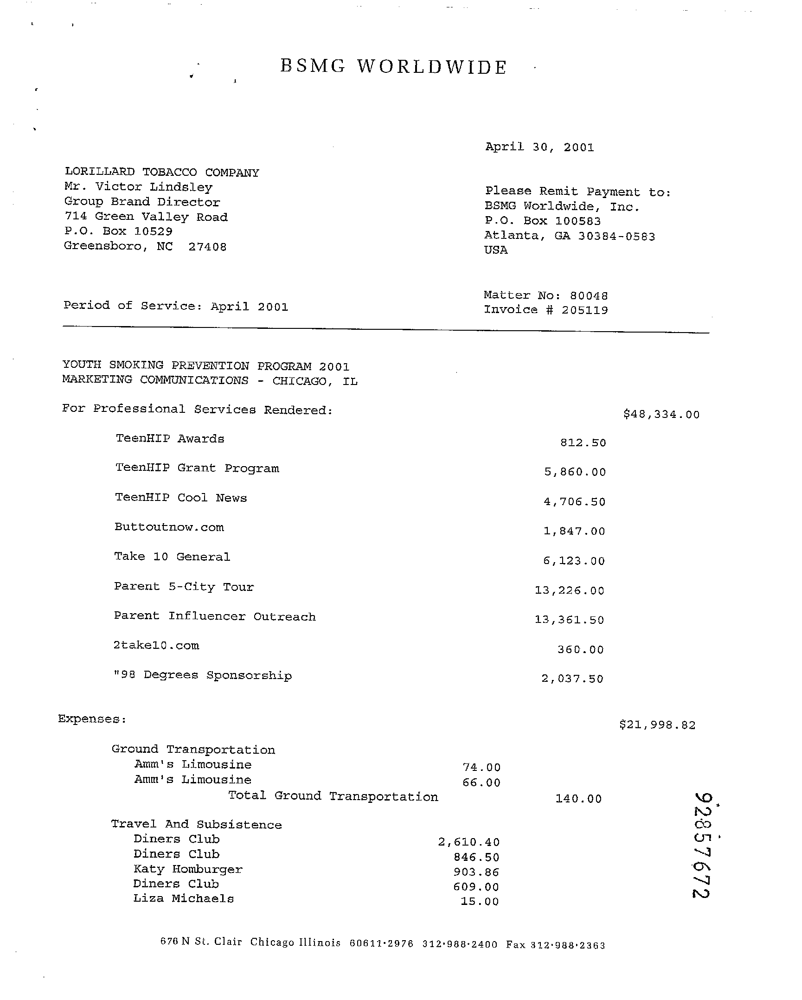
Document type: Invoice